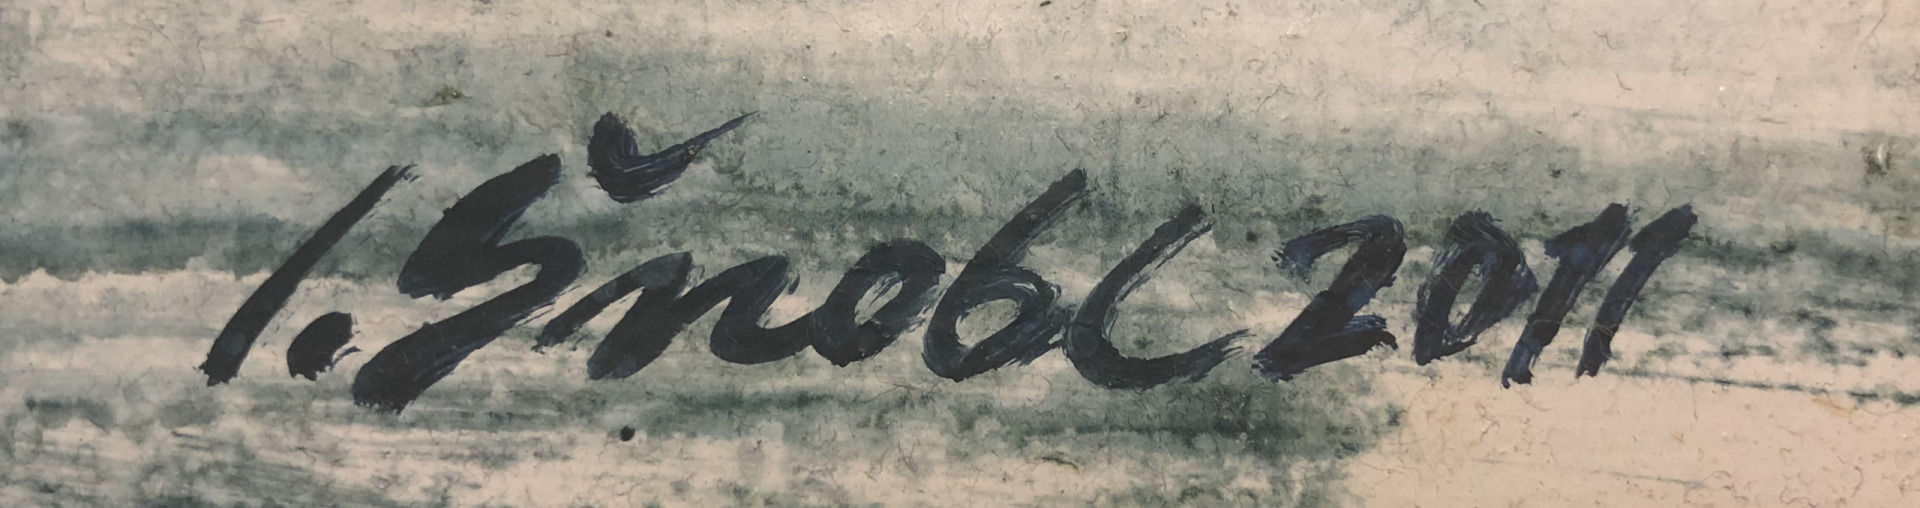
Signature of: ivan šnobl